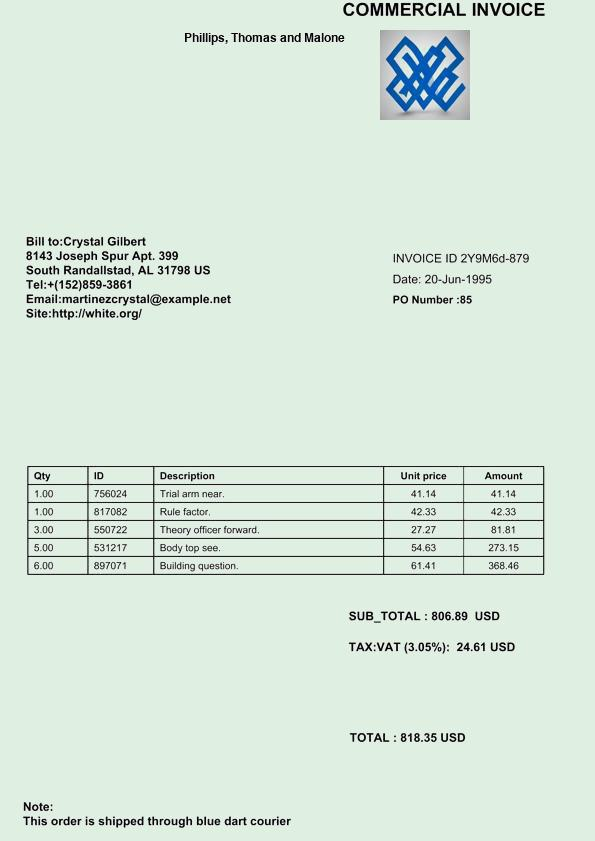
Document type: Invoice